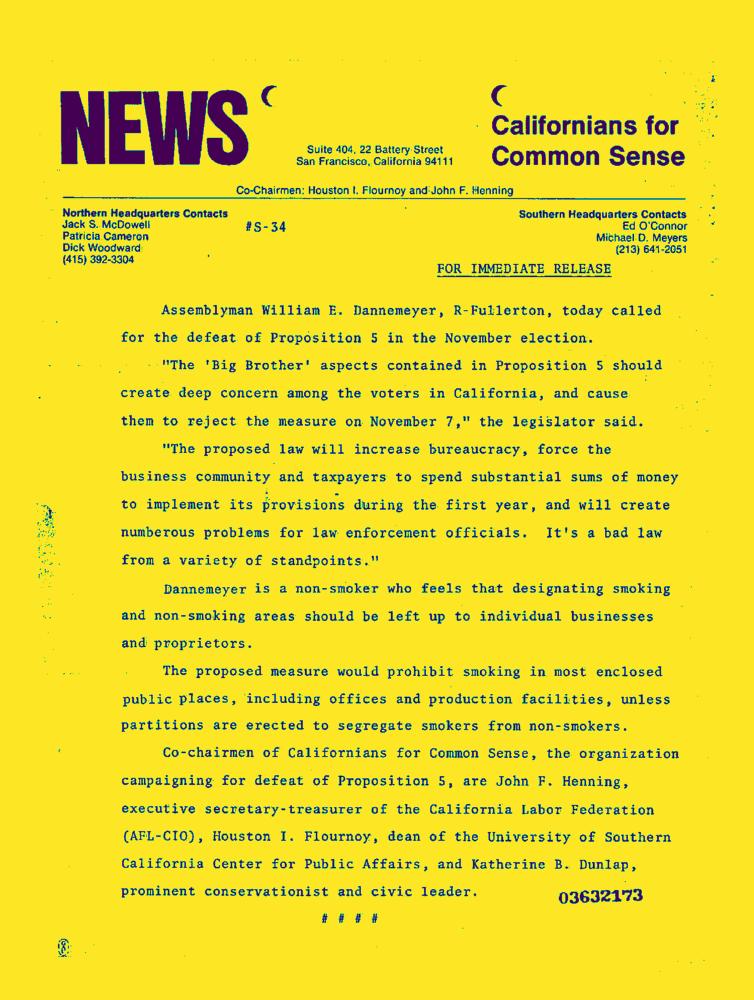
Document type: News-Article